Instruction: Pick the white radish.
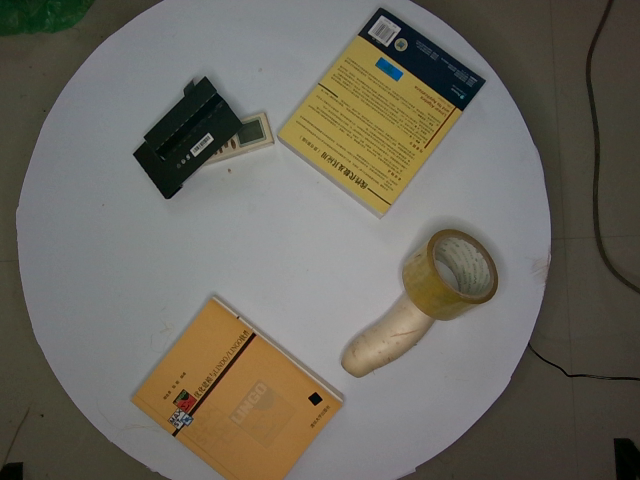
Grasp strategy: vertical